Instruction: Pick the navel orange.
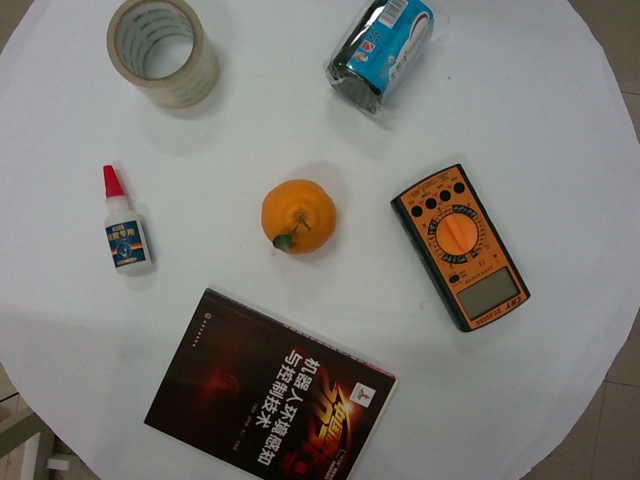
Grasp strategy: vertical